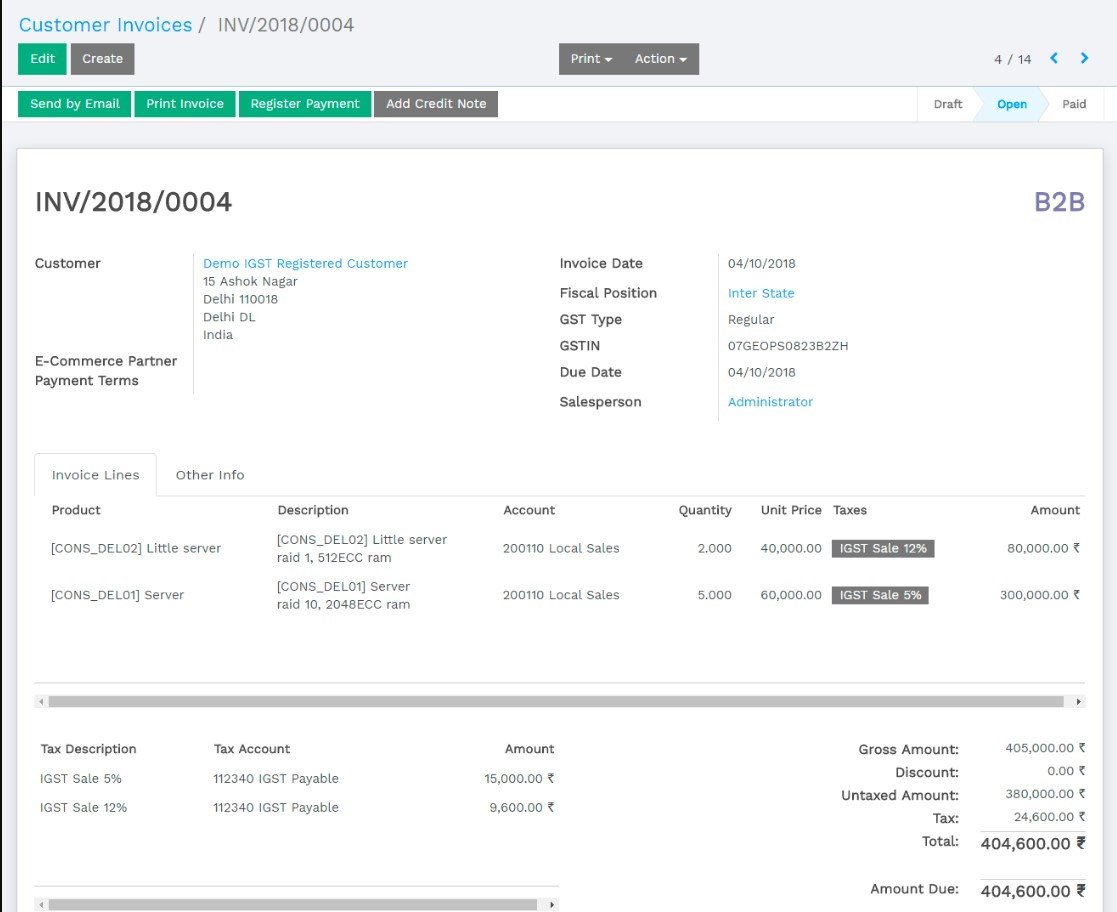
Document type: Invoice